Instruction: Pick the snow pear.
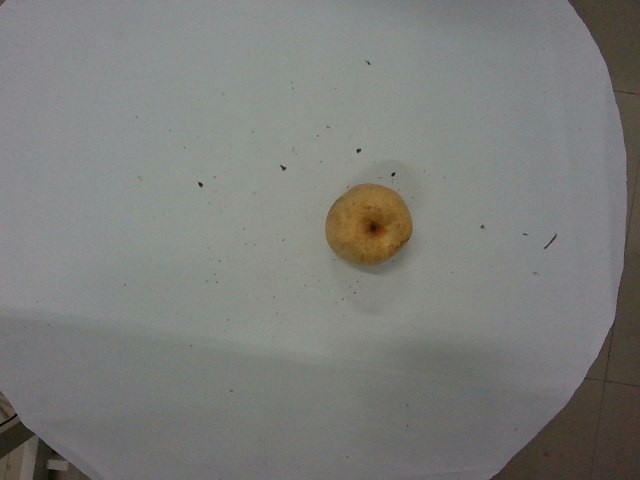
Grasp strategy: vertical